Question: What is the suspected problem?
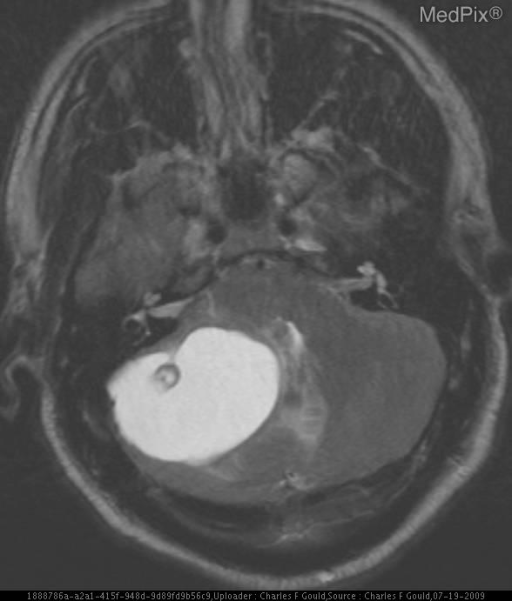
Answer: The findings suggest •  CT: Well-marginated low-density cystic appearing cerebellar mass with a mural nodule.

•  MRI: T1 hypointense / T2 Hyperintense cystic cerebellar lesion with isointense mural nodule.. T2 hyperintense cystic component with isointence mural nodule.. The patient might have a history of 33 y/o man with complaints of nonspecific headaches, without focal neurological finding..